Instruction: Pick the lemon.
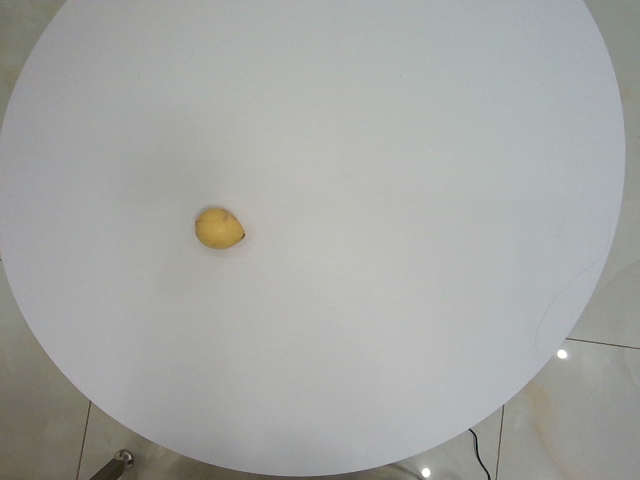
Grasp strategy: vertical